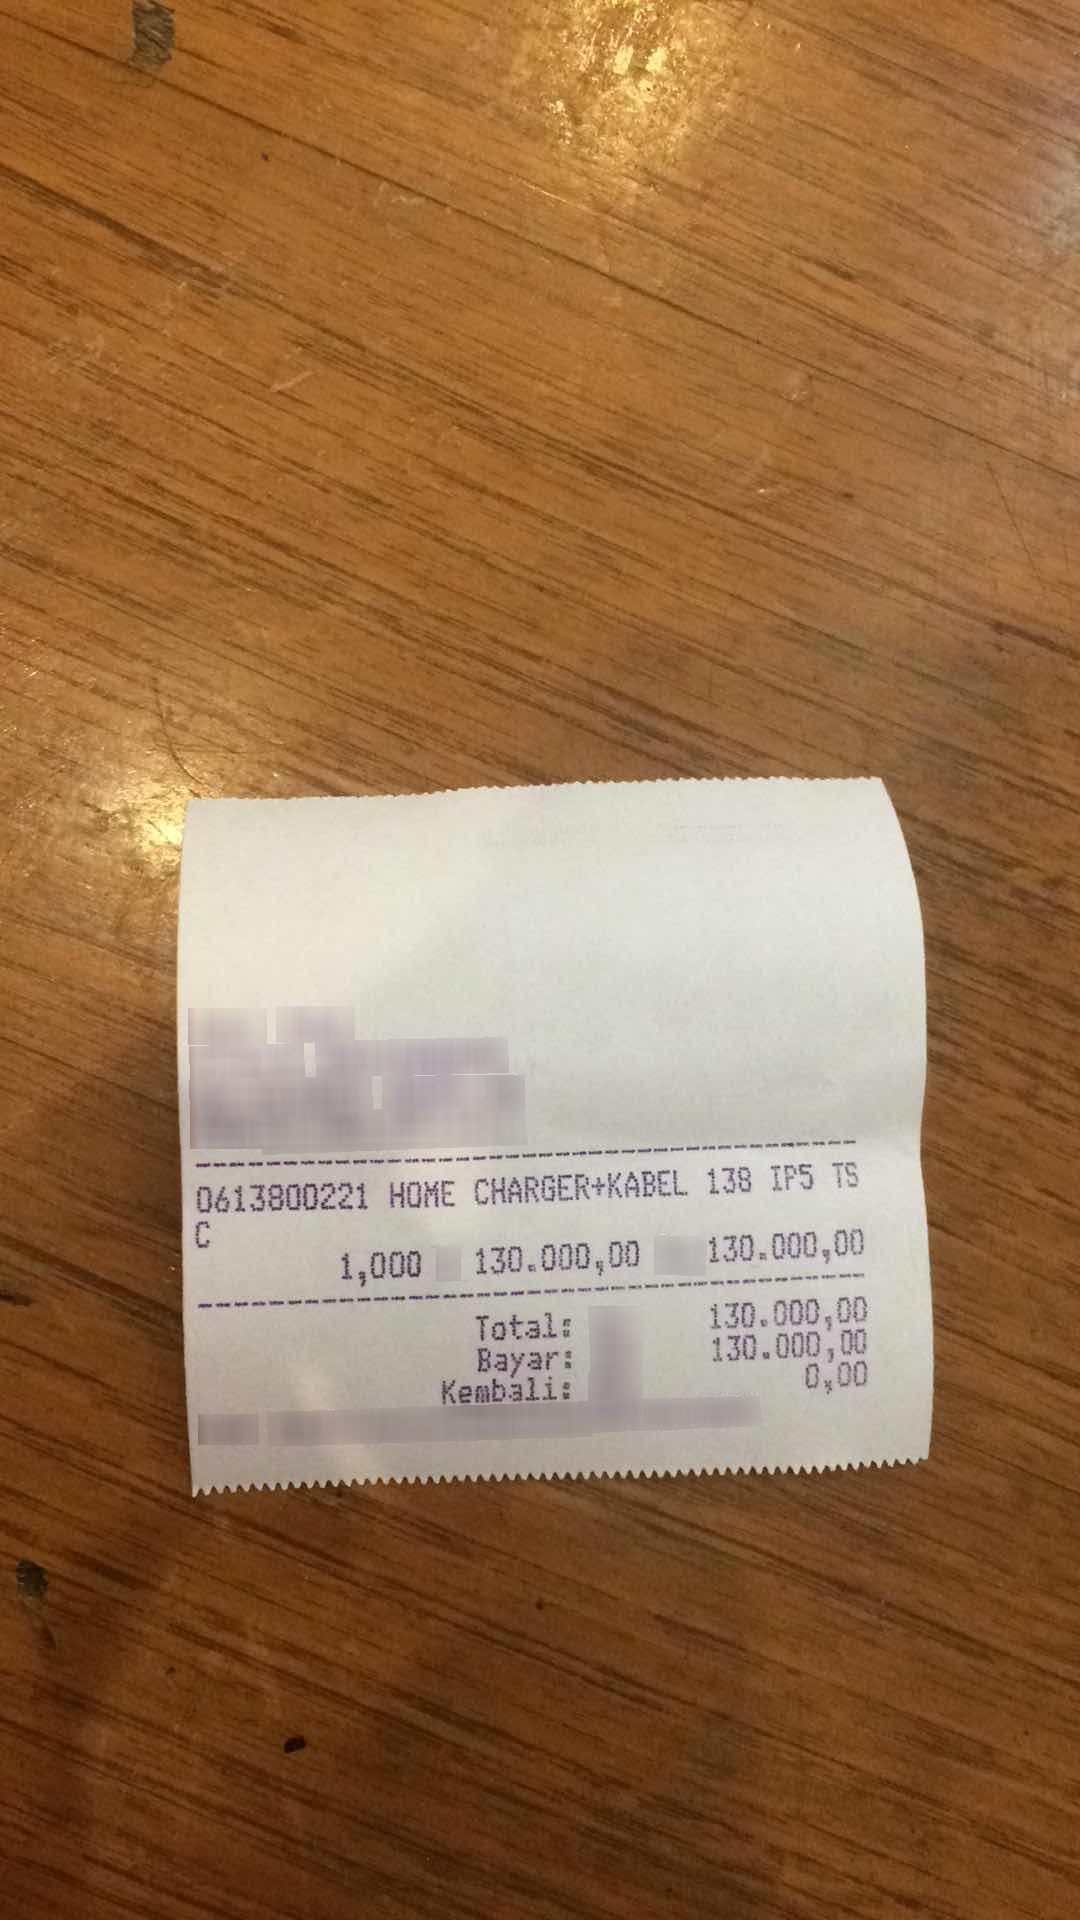
Number of items: 5
Total: 130.000,00
OCR text regions:
text: Total:
text: 130.000,00
text: Bayar:
text: 130.000,00
text: Kembali:
text: 0,00
text: 0613800221
text: HOME
text: CHARGER+KABEL
text: 138
text: IP5
text: TS
text: C
text: 1,000
text: 130.000,00
text: 130.000,00